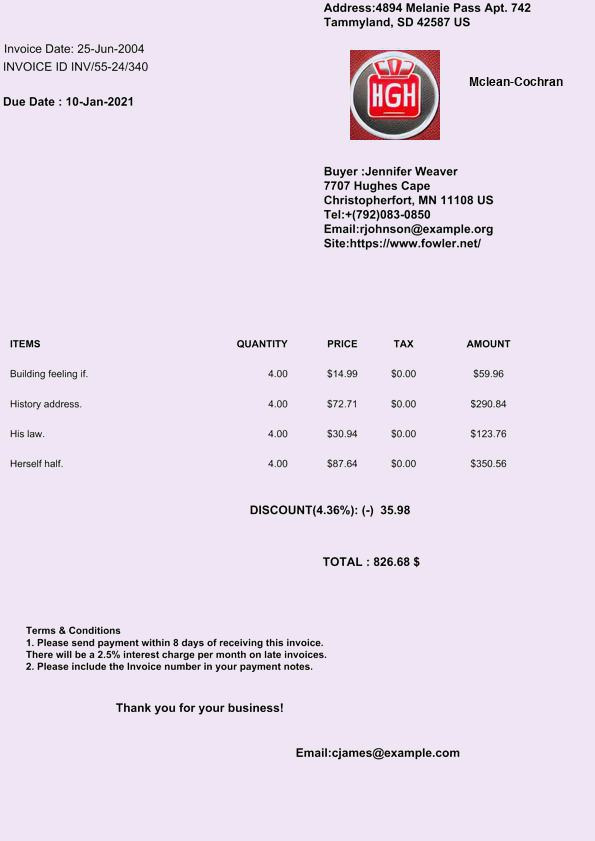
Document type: Invoice